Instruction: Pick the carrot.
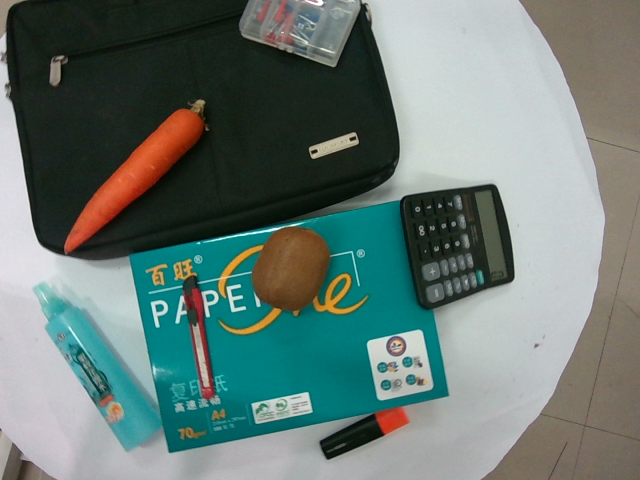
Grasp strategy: vertical